Question: How is the property described in the document?
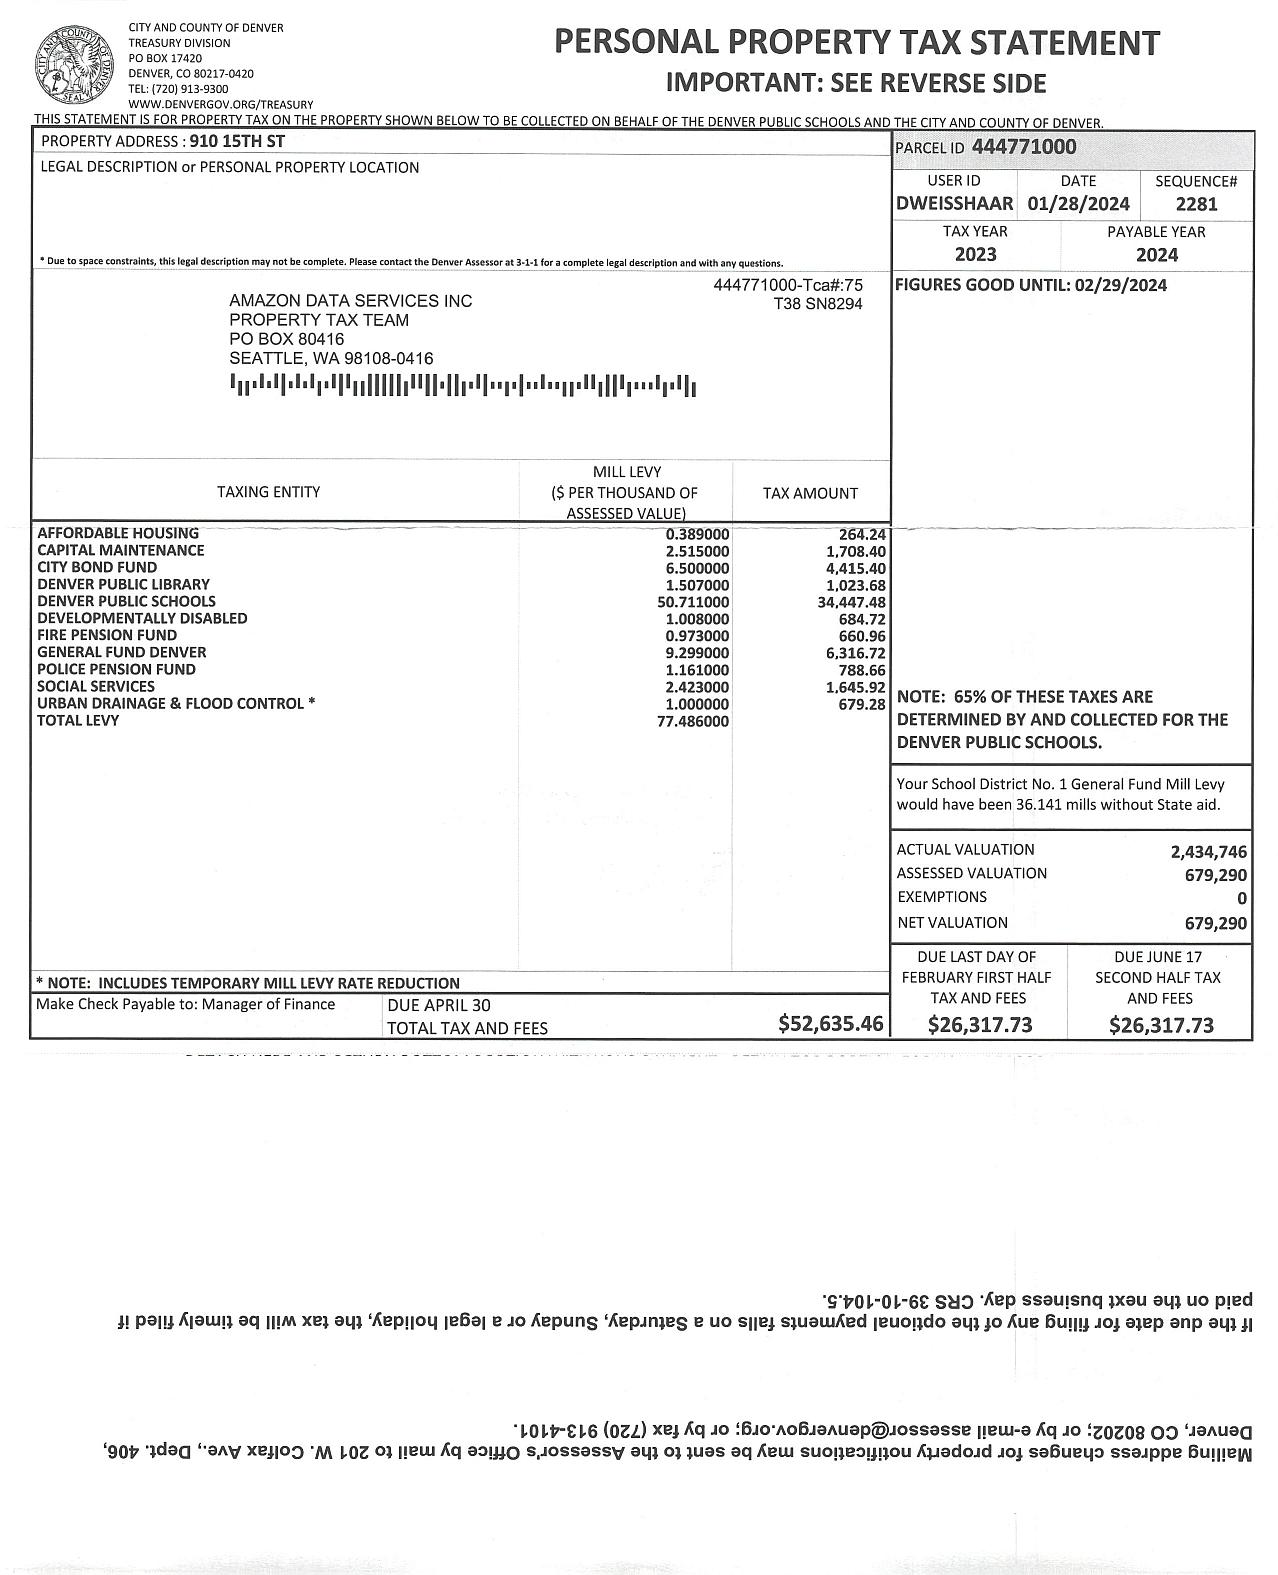
Answer: "AMAZON DATA SERVICES INC PROPERTY TAX TEAM"